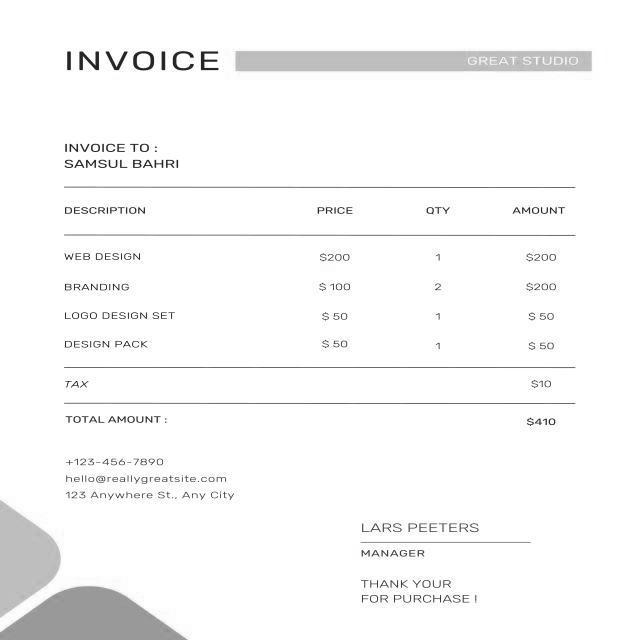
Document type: Invoice